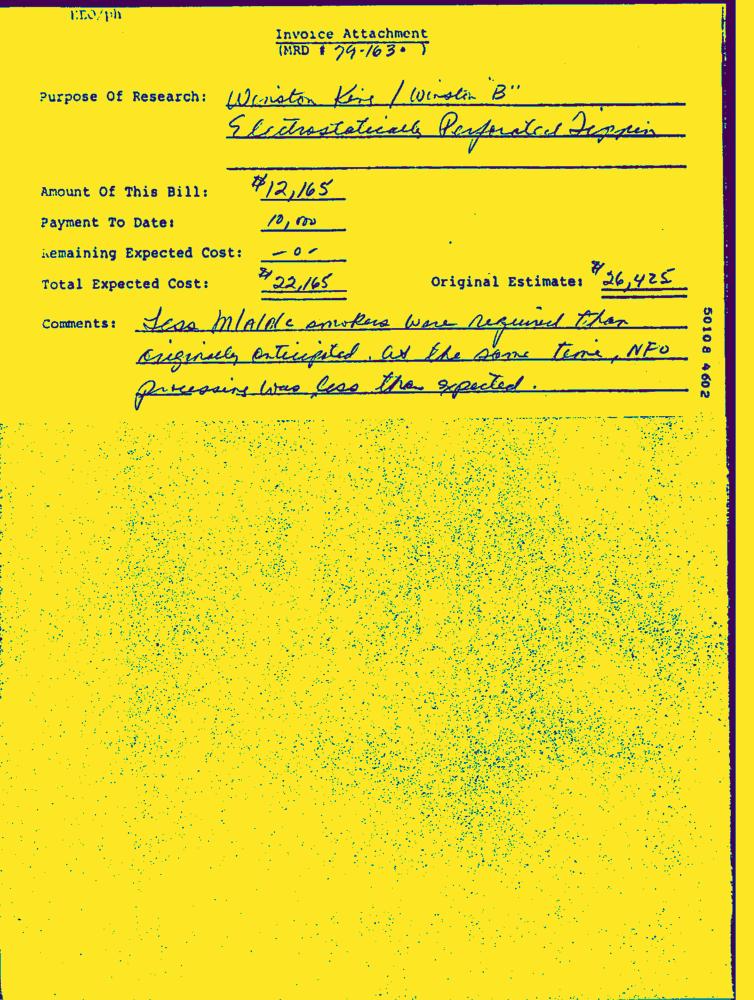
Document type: Invoice-Doc